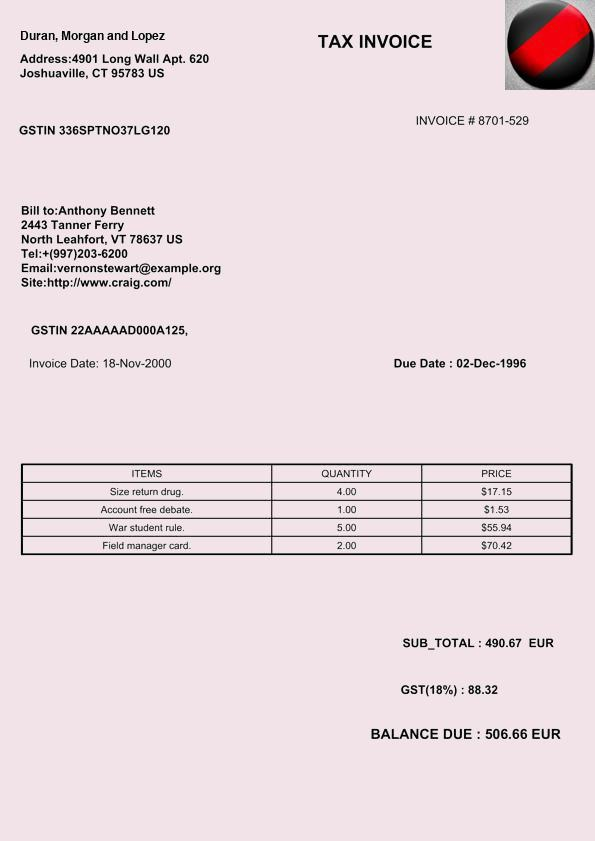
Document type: Invoice